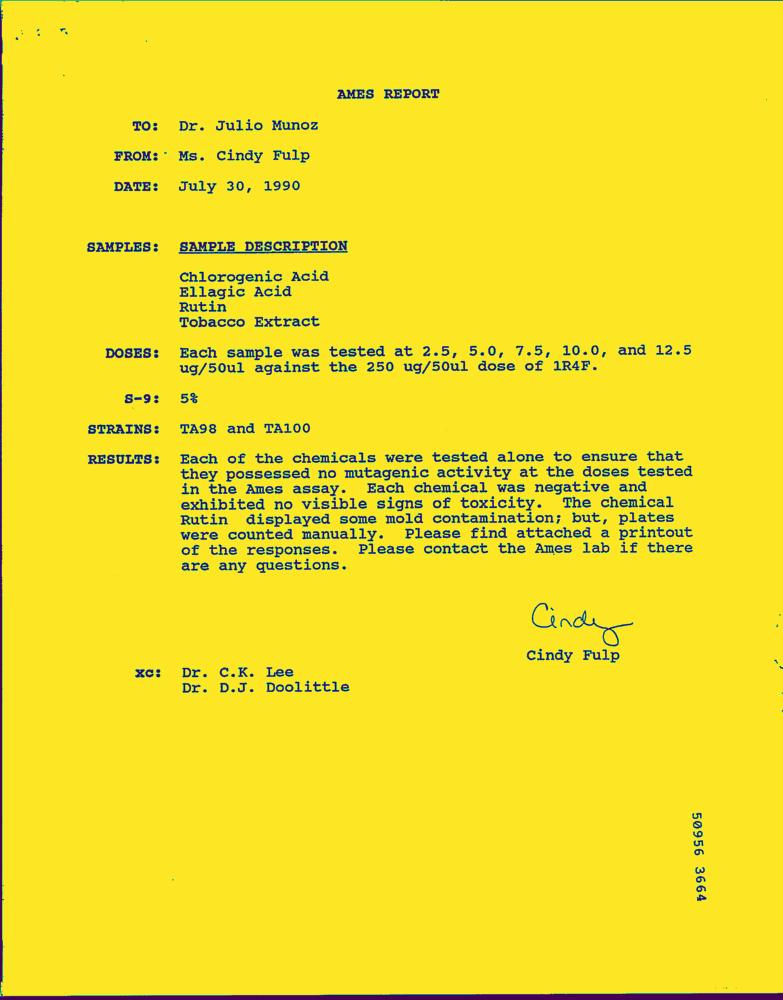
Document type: Letter-Doc